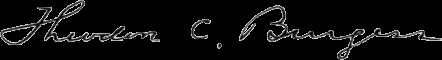
Signature of: theodore c burgess